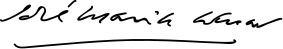
Signature of: josé maría aznar